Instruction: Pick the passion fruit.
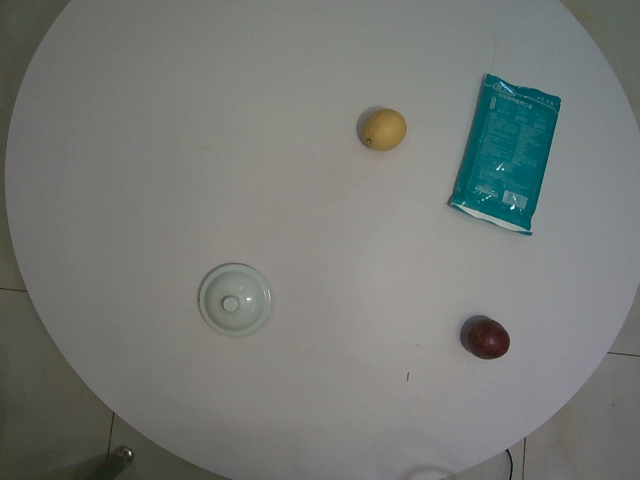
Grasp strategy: vertical